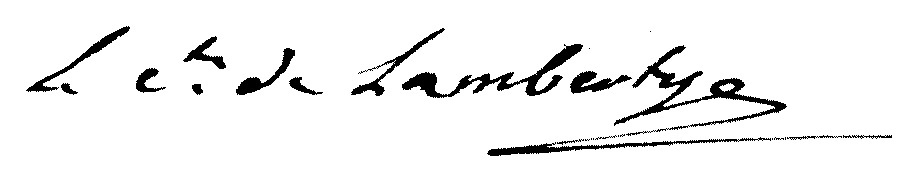
Signature of: joseph emmanuel auguste françois de lambertye